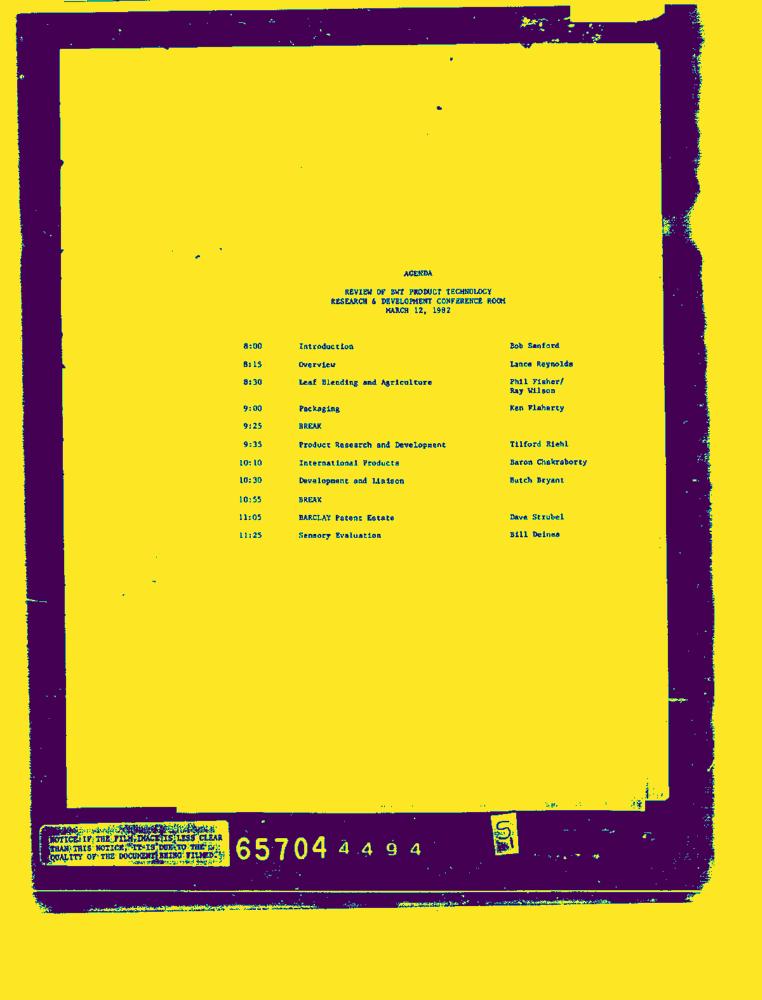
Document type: Resume-Doc